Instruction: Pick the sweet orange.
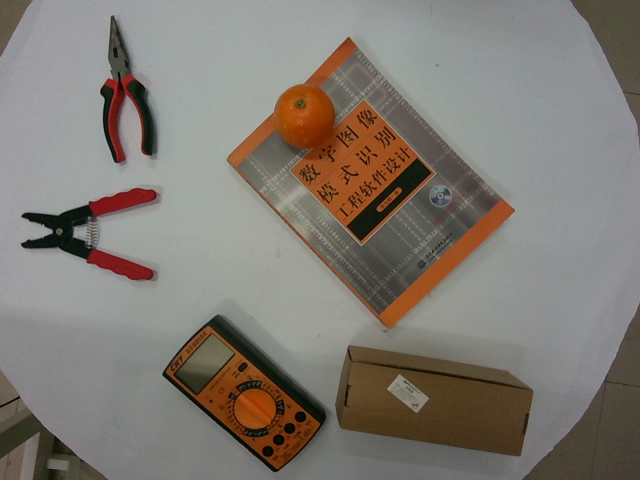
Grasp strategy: vertical